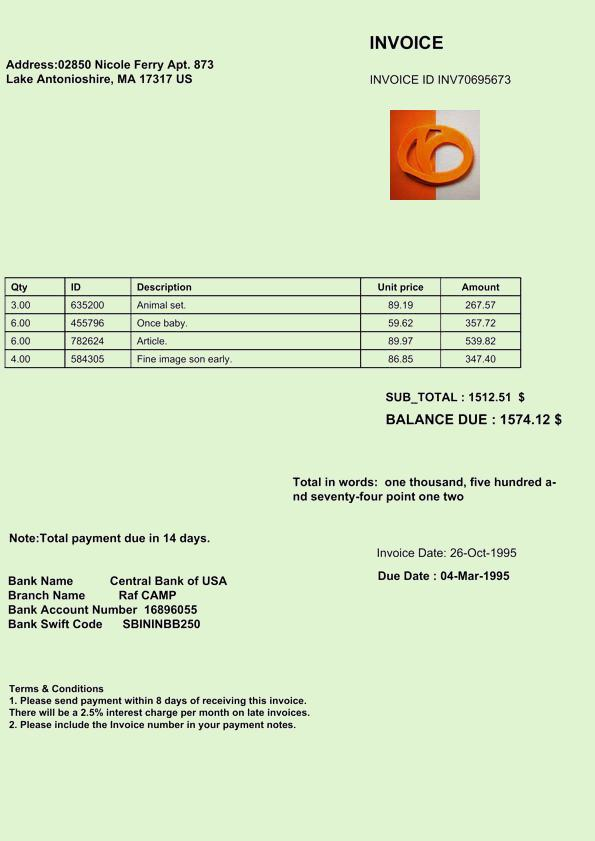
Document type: Invoice